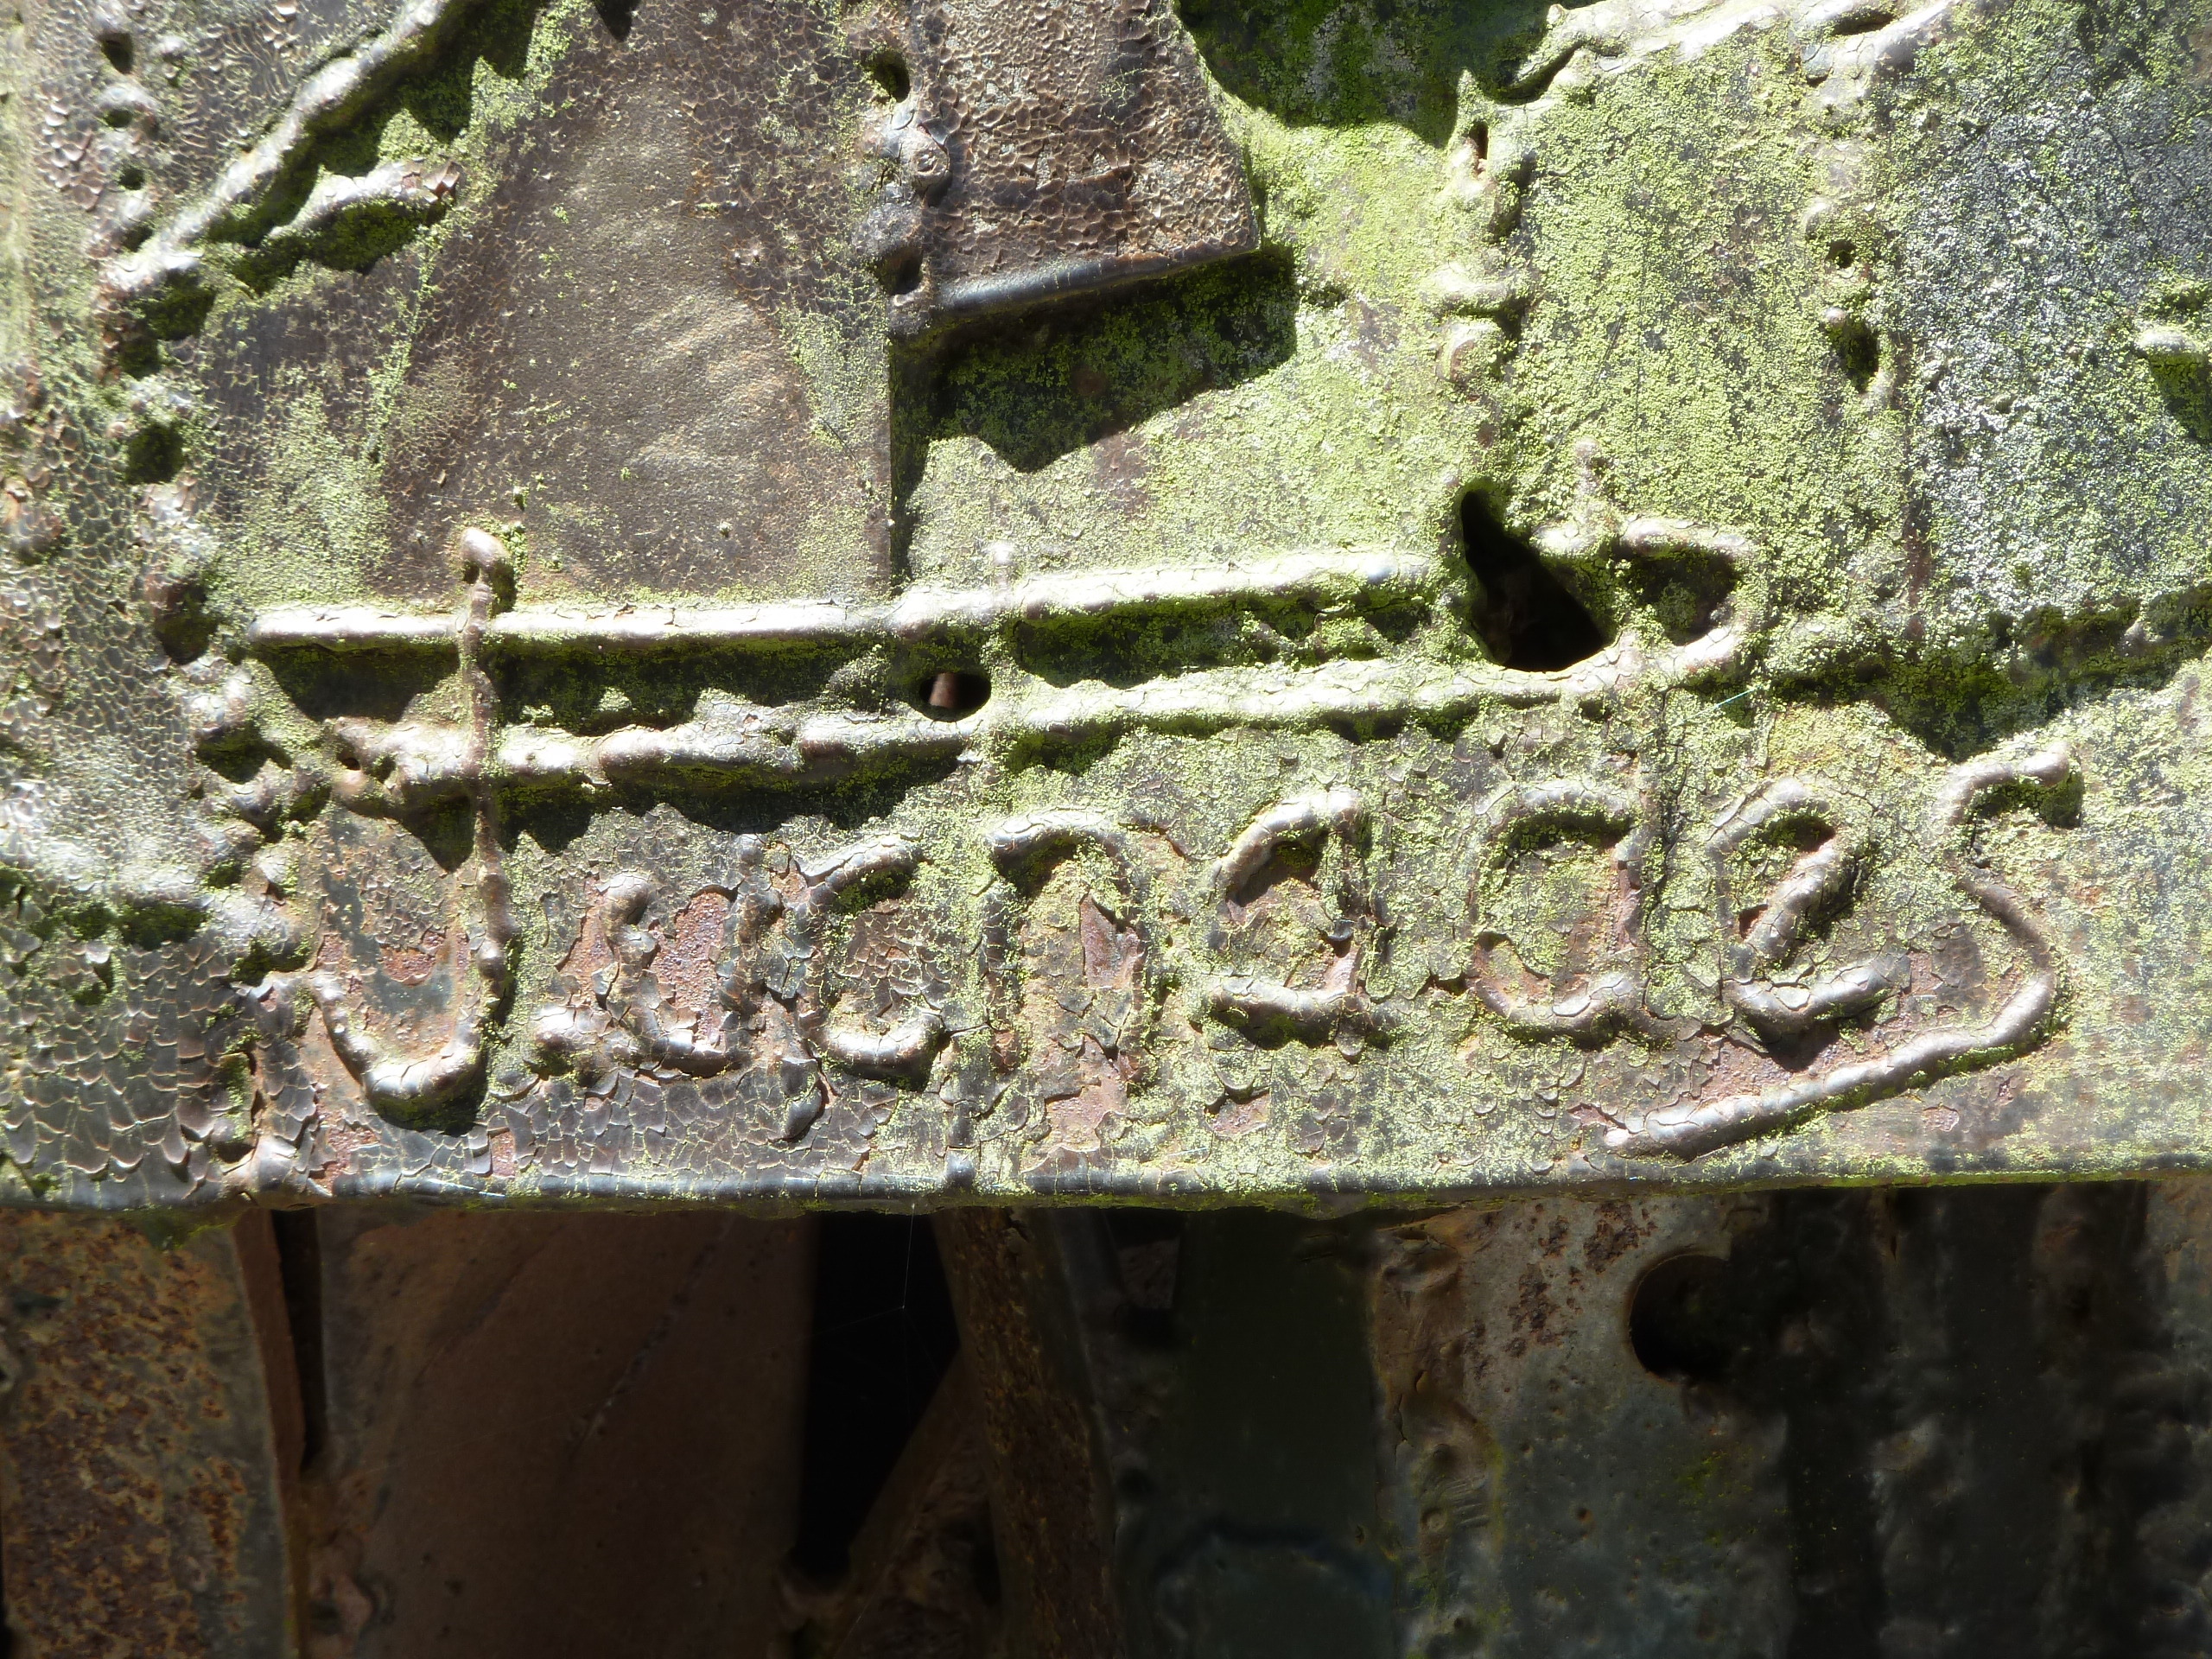
Signature of: juan puchades